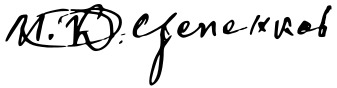
Signature of: marko tsepenkov